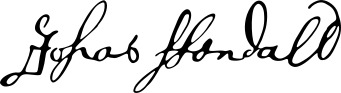
Signature of: josias fendall